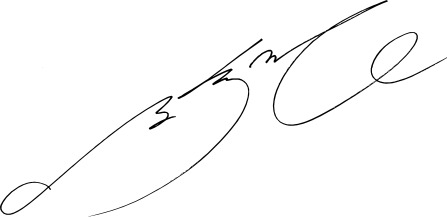
Signature of: im su jeong